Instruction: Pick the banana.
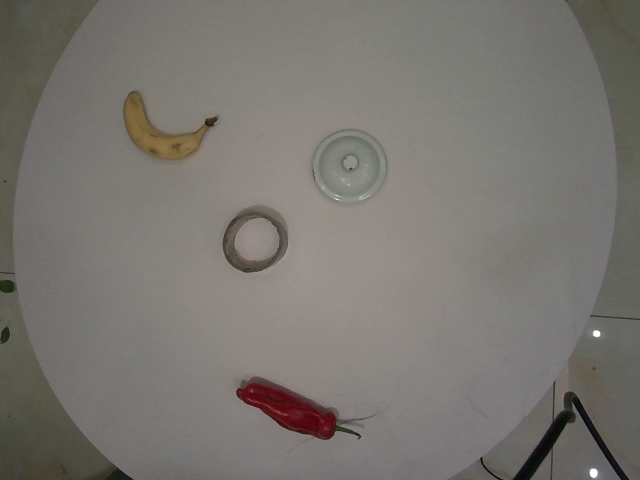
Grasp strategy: vertical